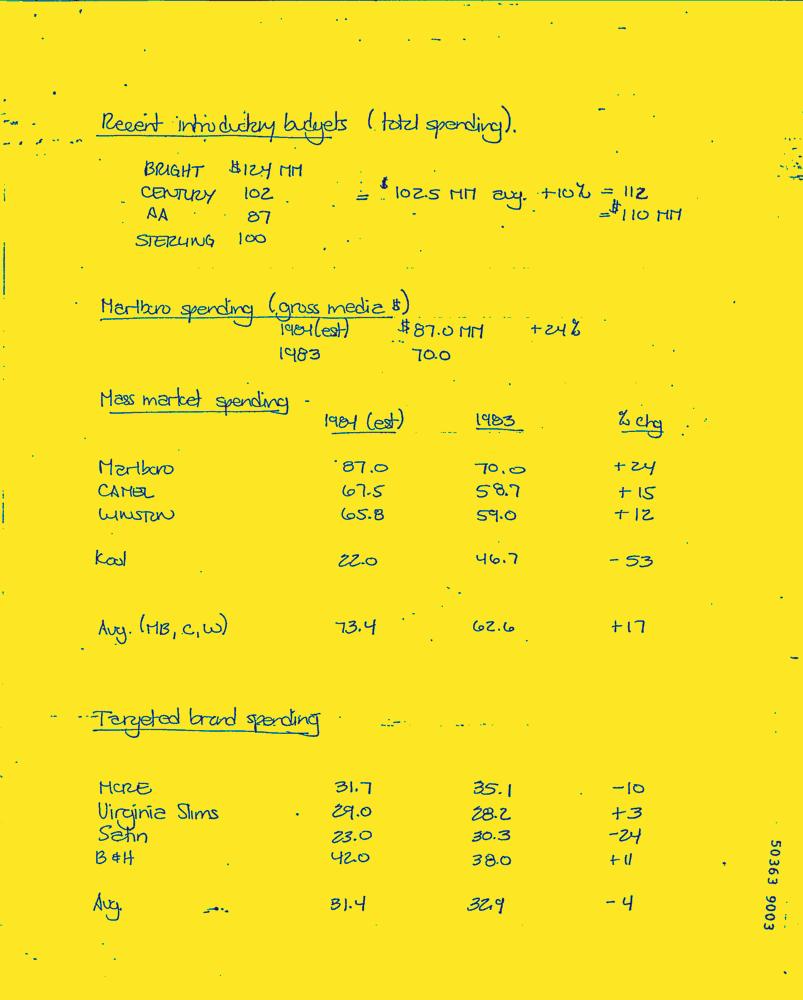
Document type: Hand-Written